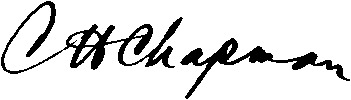
Signature of: charles chapman